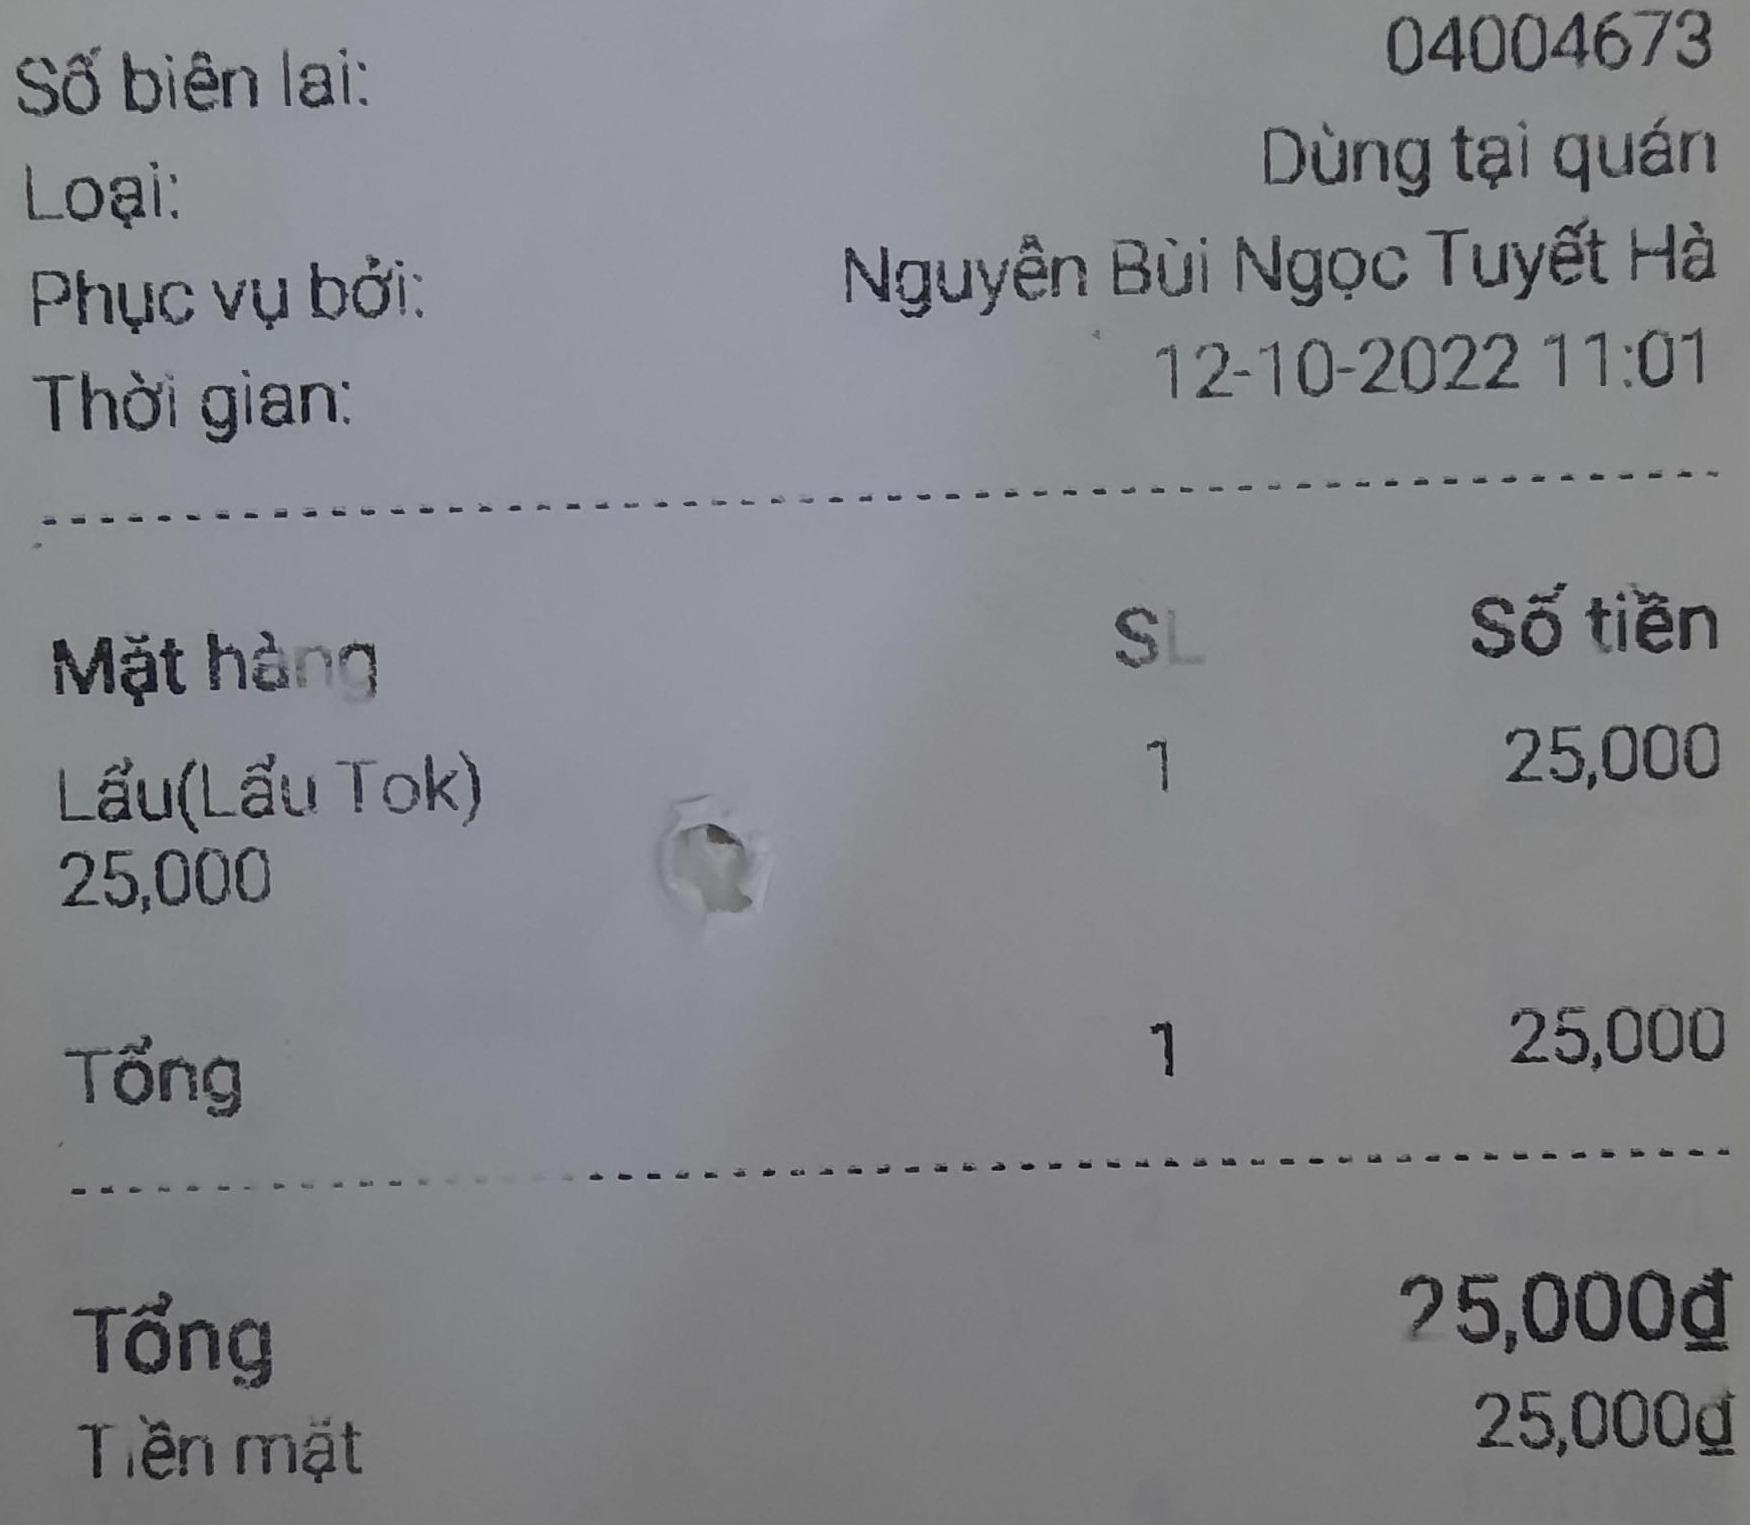
04004673
Số biên lai:
Loại: Dùng tại quán
Phục vụ bởi: Nguyễn Bùi Ngọc Tuyết Hà
Thời gian: 12-10-2022 11:01
<table>
<tr>
<th>Mặt hàng</th>
<th>SL</th>
<th>Số tiền</th>
</tr>
<tr>
<td>Lẩu(Lẩu Tok) 25,000</td>
<td>1</td>
<td>25,000</td>
</tr>
<tr>
<td>Tổng</td>
<td>1</td>
<td>25,000</td>
</tr>
</table>
Tổng 25,000đ
Tiền mặt 25,000đ